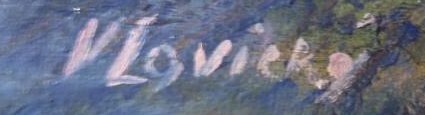
Signature of: vladimír lavický